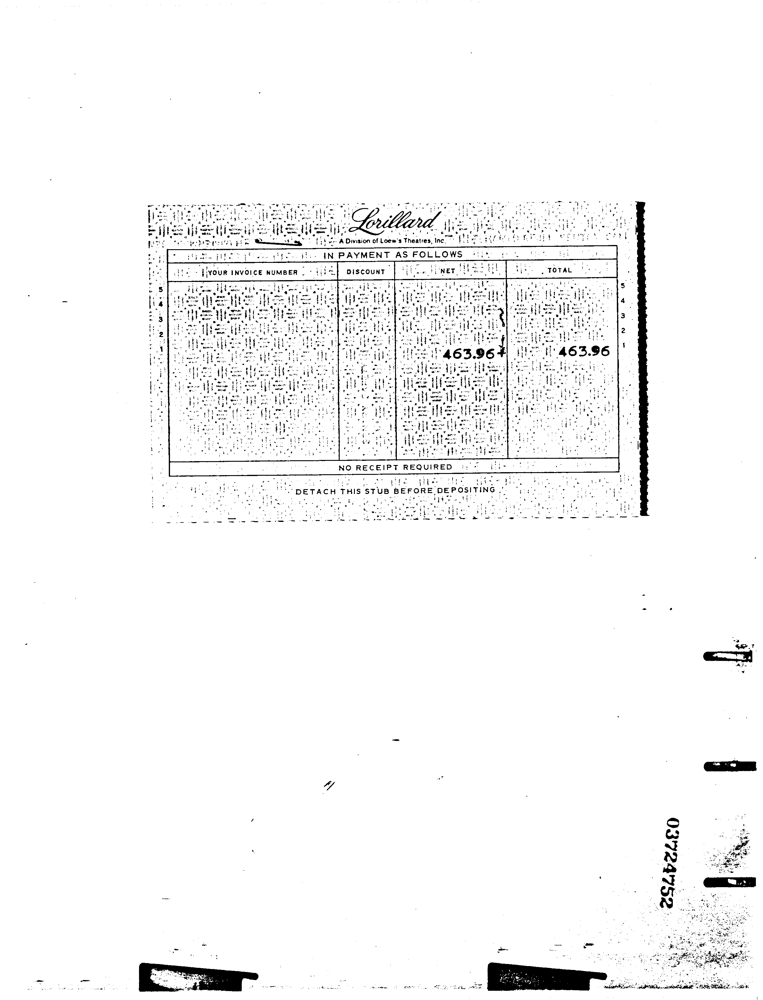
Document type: Invoice